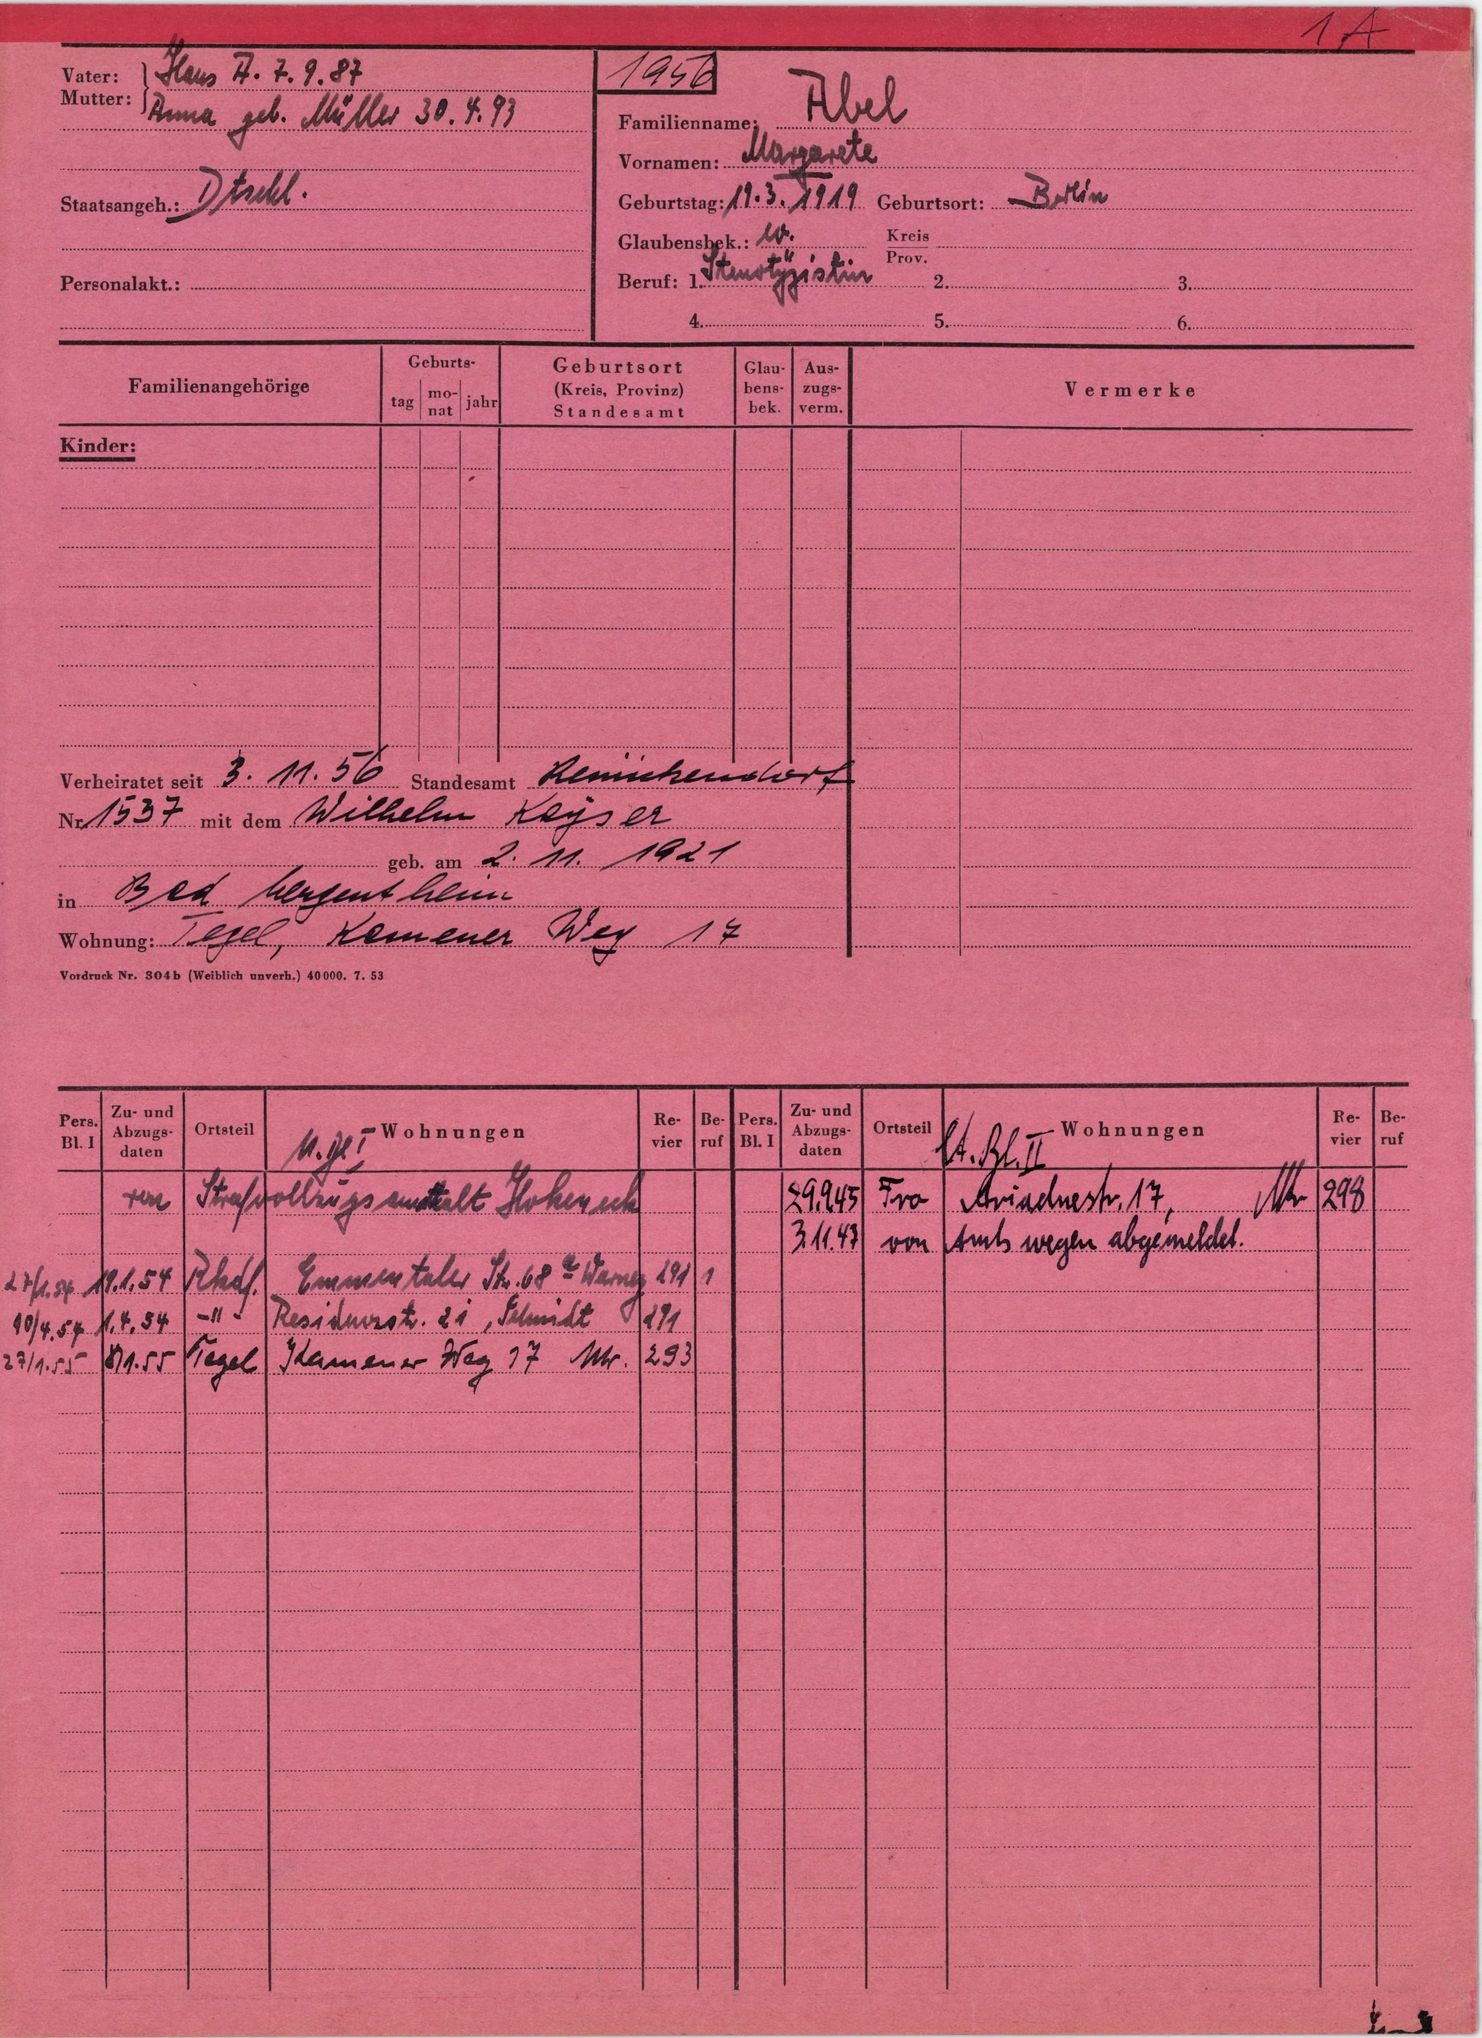
Abel